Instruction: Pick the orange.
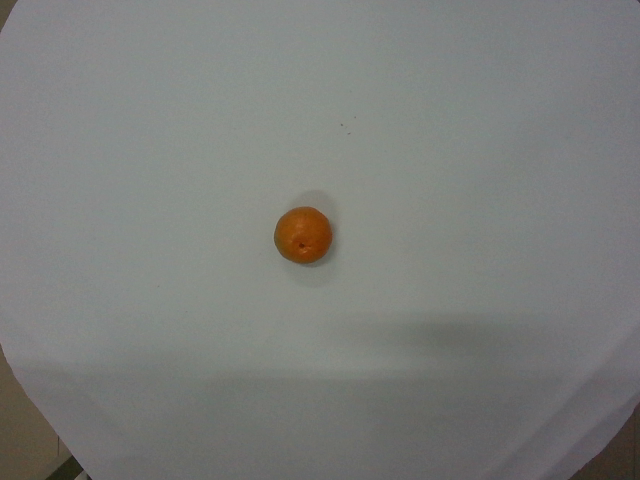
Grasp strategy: vertical